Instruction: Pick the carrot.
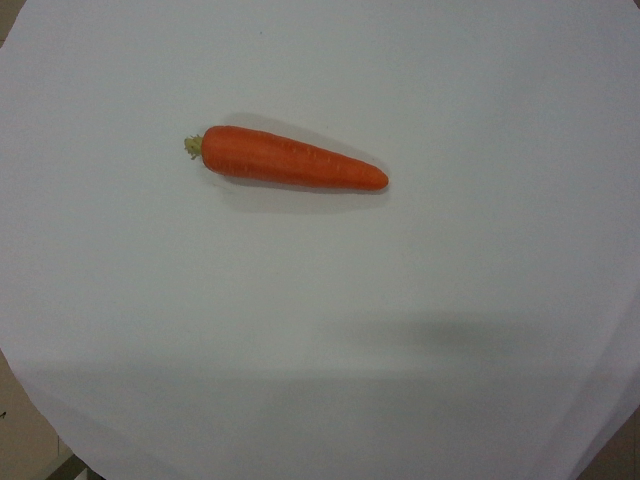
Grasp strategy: vertical